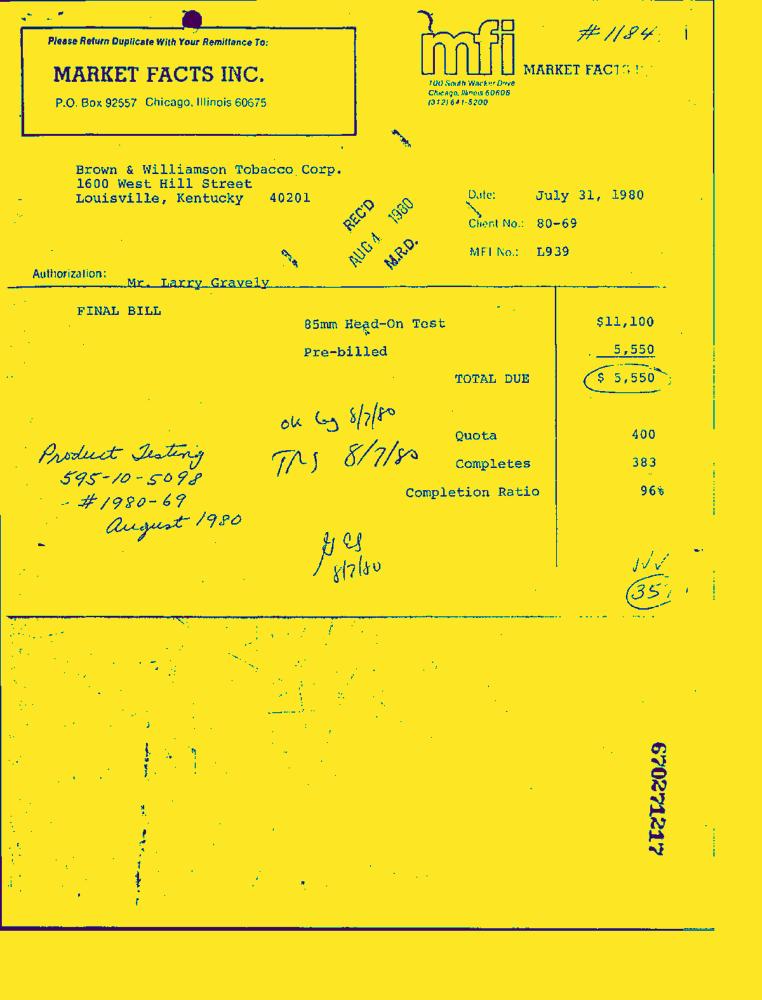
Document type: Invoice-Doc